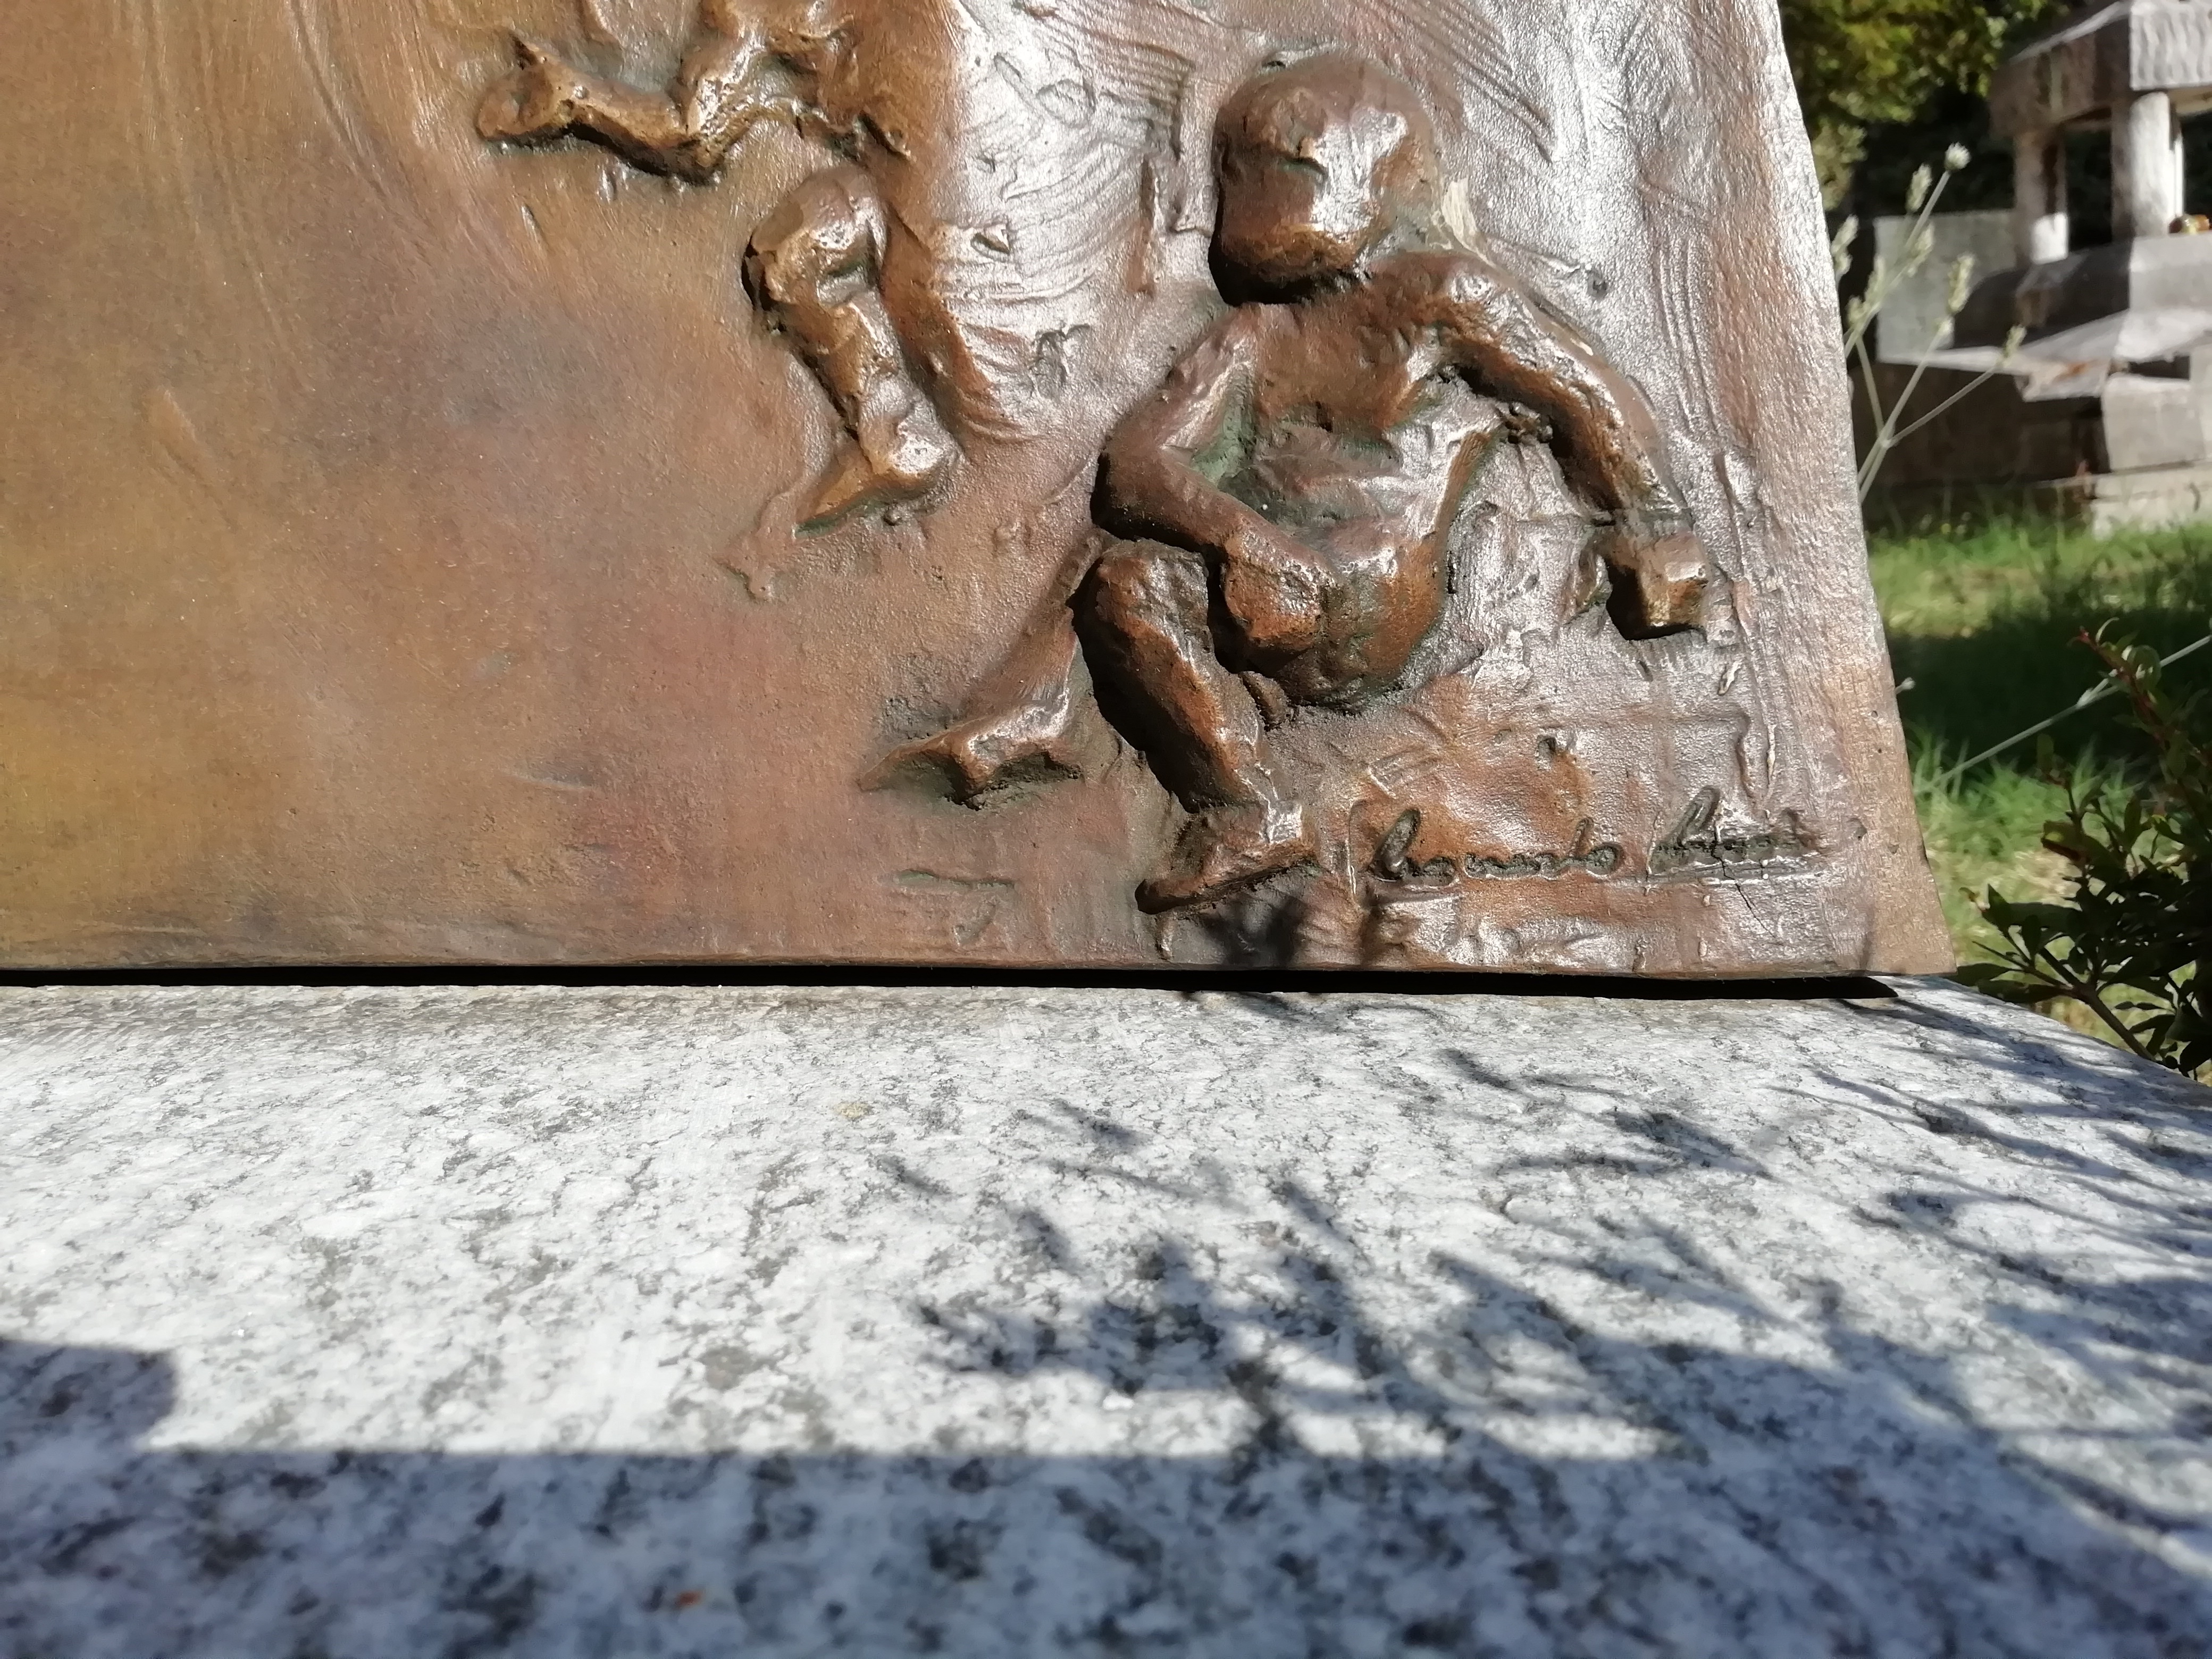
Signature of: leonardo lucchi